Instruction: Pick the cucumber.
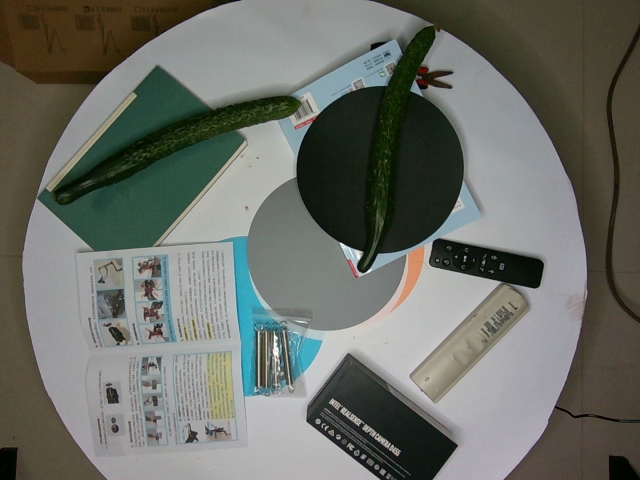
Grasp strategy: vertical